Question: What is the suspected problem?
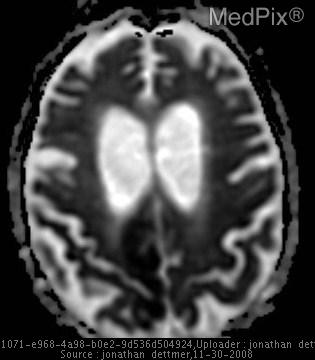
Answer: The findings suggest A new large area of restricted diffusion in the right posterior cerebral artery territory involving the parasagittal right parietal and right occipital regions.  Numerous areas of periventricular and deep white matter intensities on the DWI are not present on the ADC map.  This represents probable T2 shine-through corresponding to diffuse chronic microvascular
ischemic changes.. First ADC map slice of R PCA ischemia without notable periventricular lesions.  This images corresponds to DWI image 1a.. The patient might have a history of Elderly (>89 y.o.) man with 15 year history of HTN and atrial fibrillation presents with decreased alertness and responsiveness x 3 hours, which has resolved on presentation.

Pt had several episodes of L sided lower extremity weakness and facial drooping lasting from minutes to hours over the past several months.  After one of these episodes, he was admitted with concern over his ability to manage his own medications.  His Coumadin was discontinued and he was and placed on antiplatelet medication alone, due to the potential for falls and subsequent bleeds..